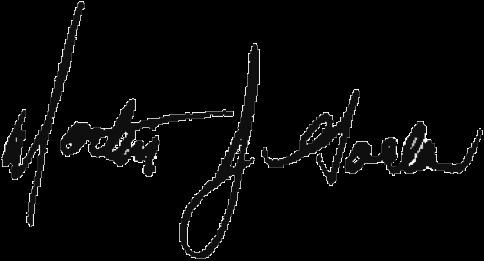
Signature of: martin golden